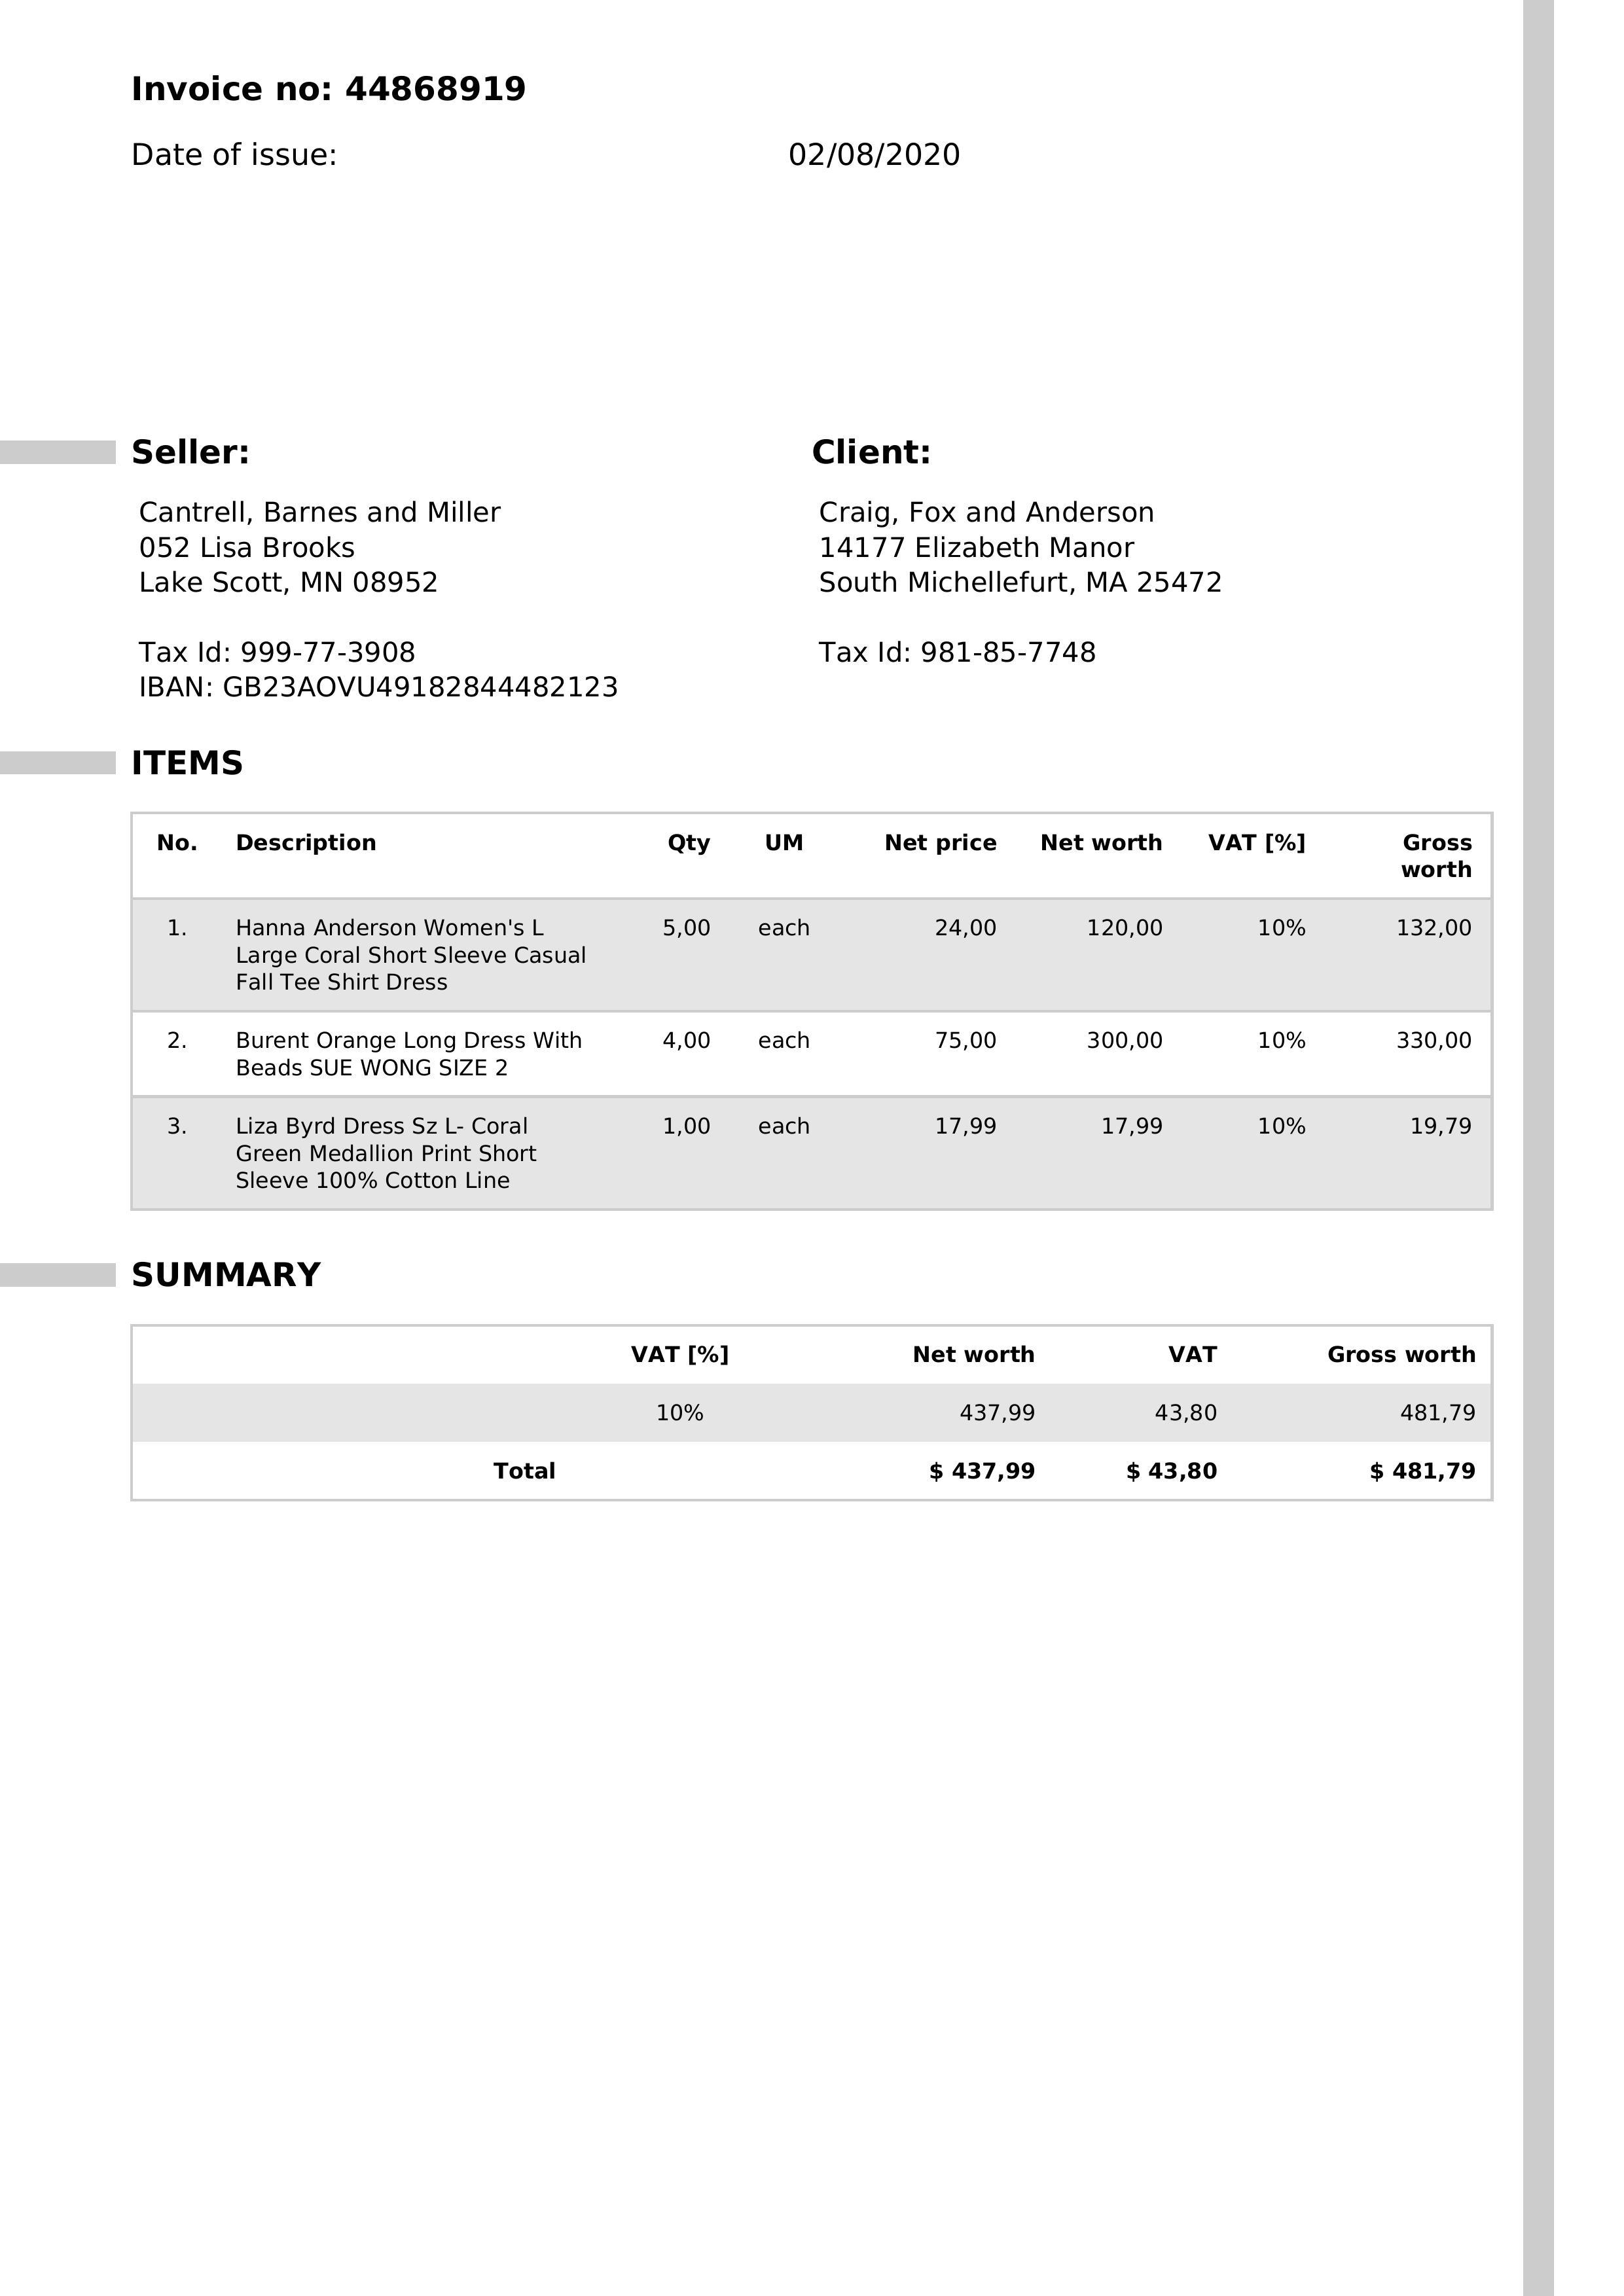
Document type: Invoice